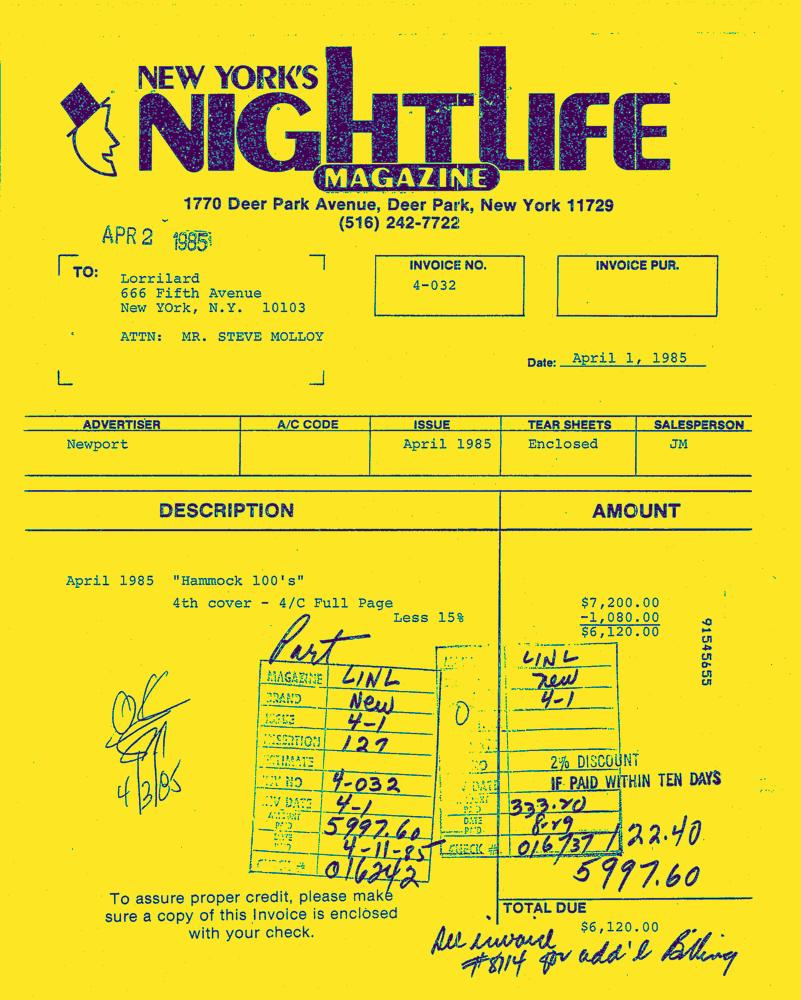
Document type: Invoice-Doc